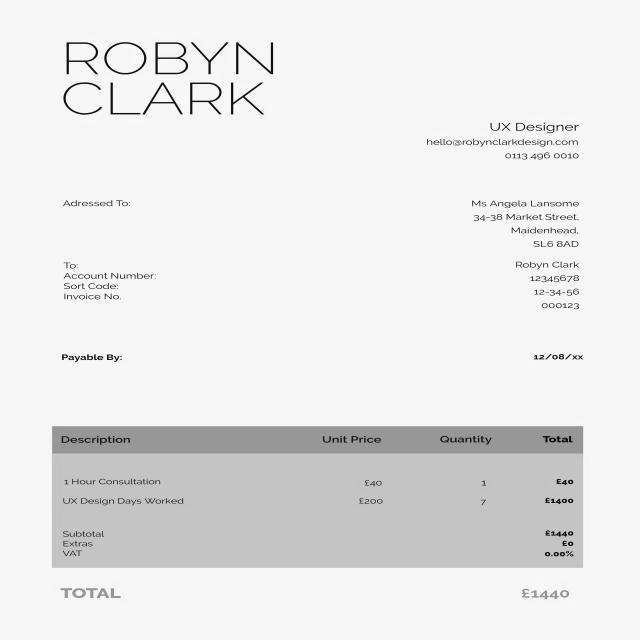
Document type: Invoice